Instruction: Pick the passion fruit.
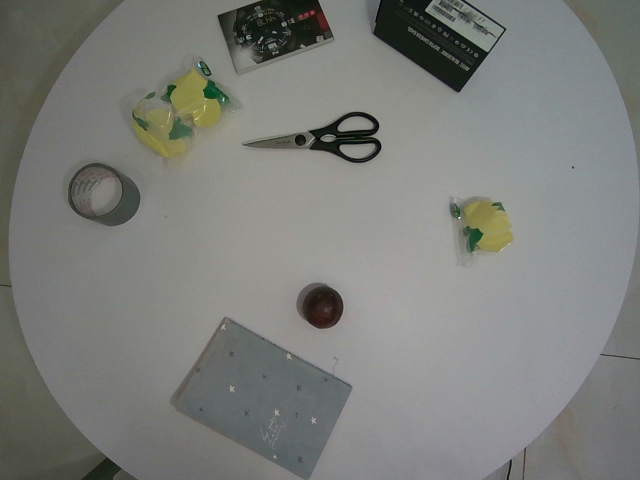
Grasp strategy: vertical